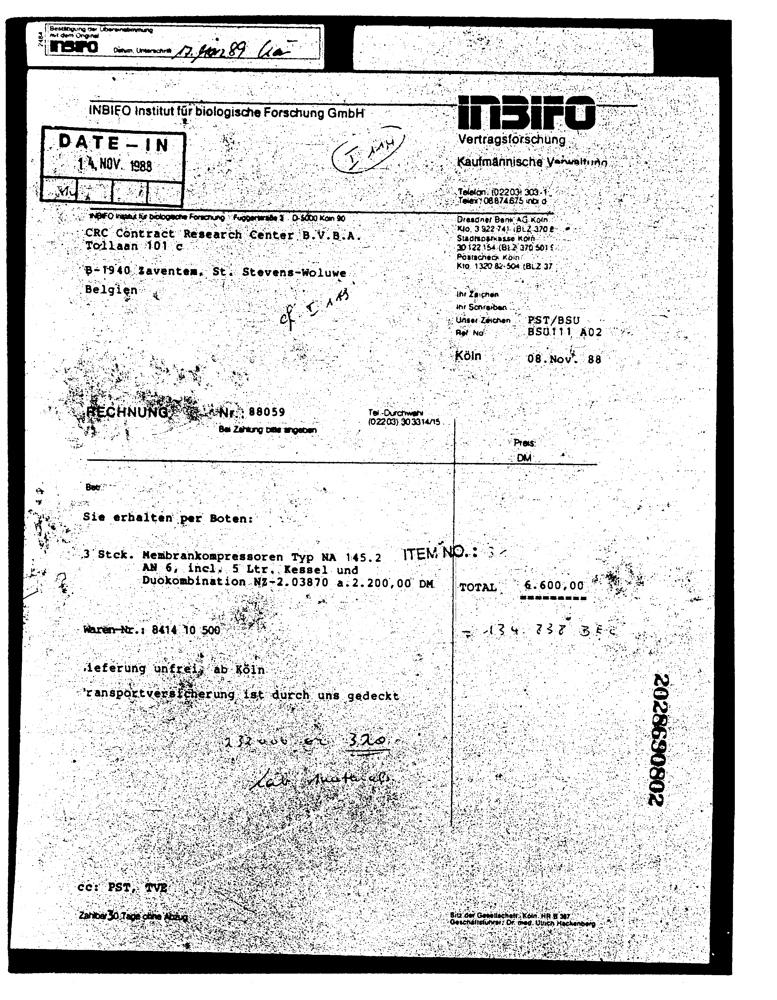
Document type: Invoice